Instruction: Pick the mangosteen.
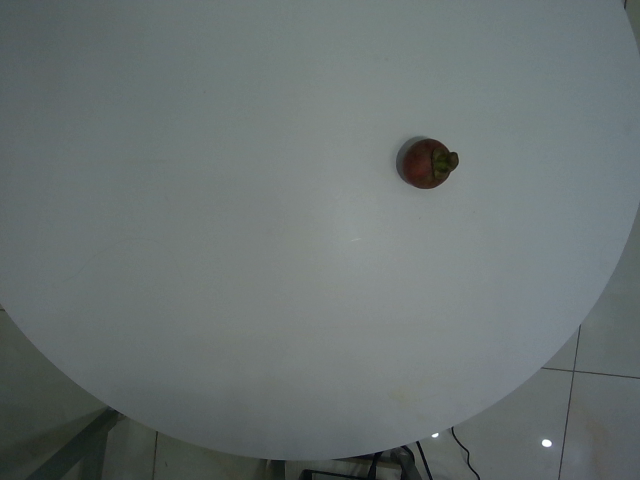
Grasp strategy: vertical